Question: What jurisdiction, city, or county is the document associated with?
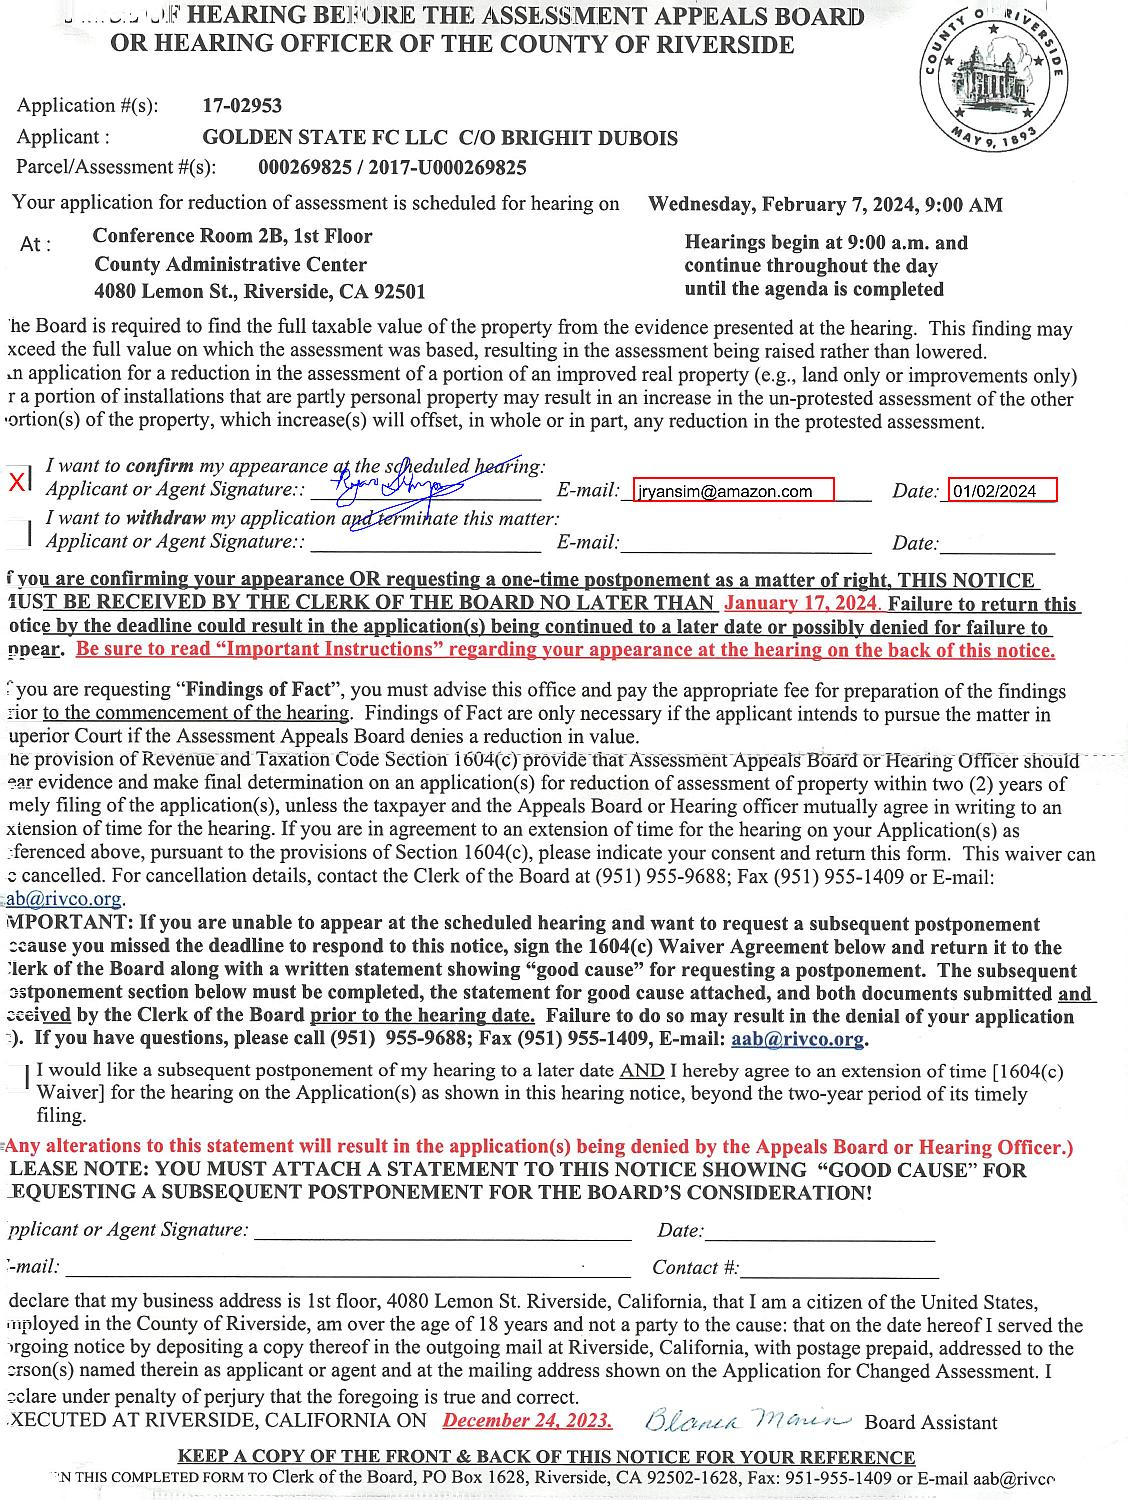
Answer: "County of Riverside"